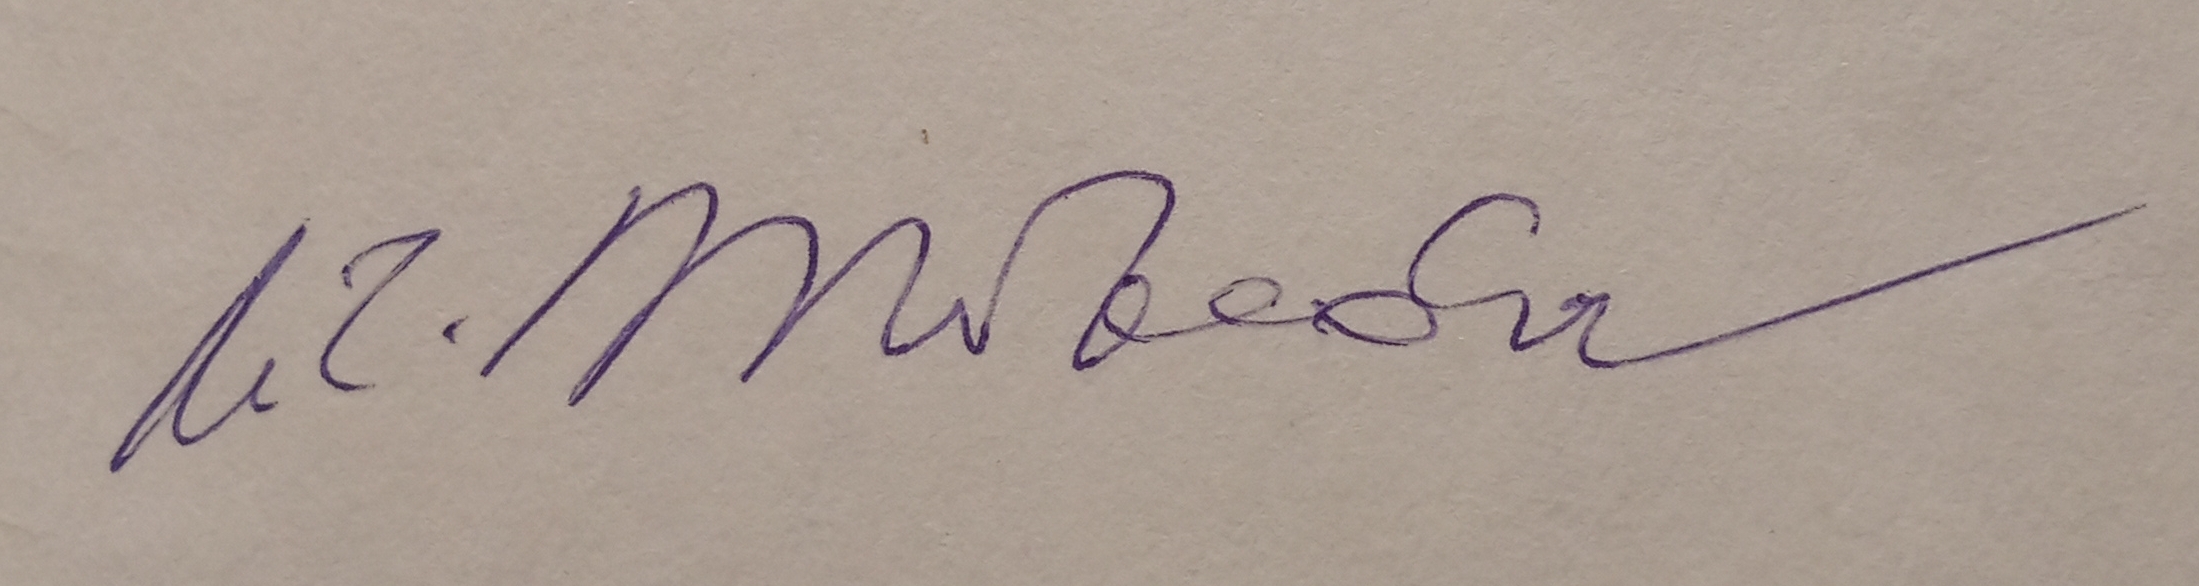
Signature of: miloslav bělohlávek